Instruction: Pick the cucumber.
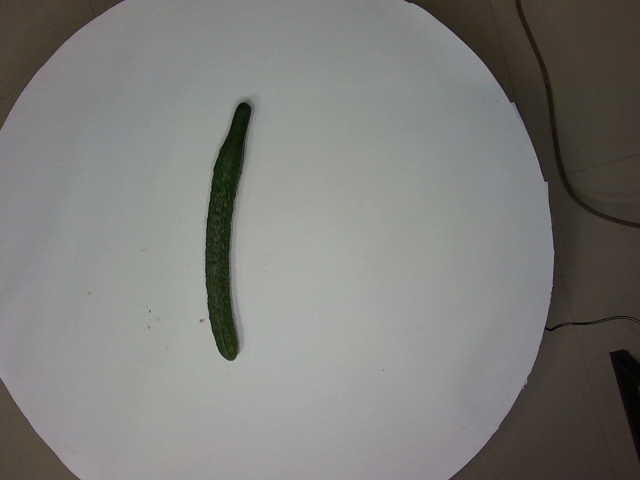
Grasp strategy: vertical